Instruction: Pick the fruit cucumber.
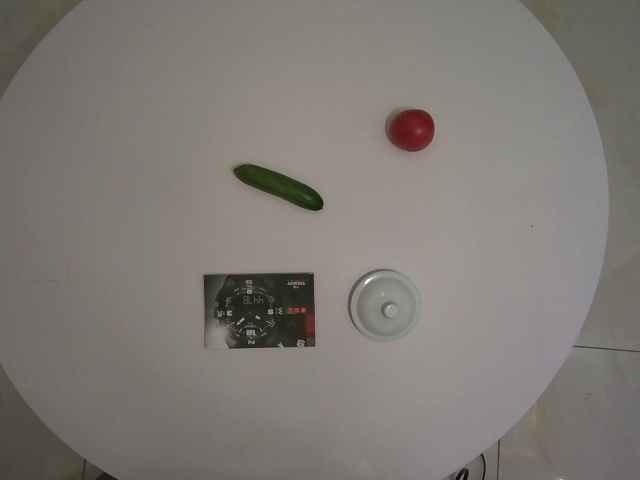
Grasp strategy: vertical